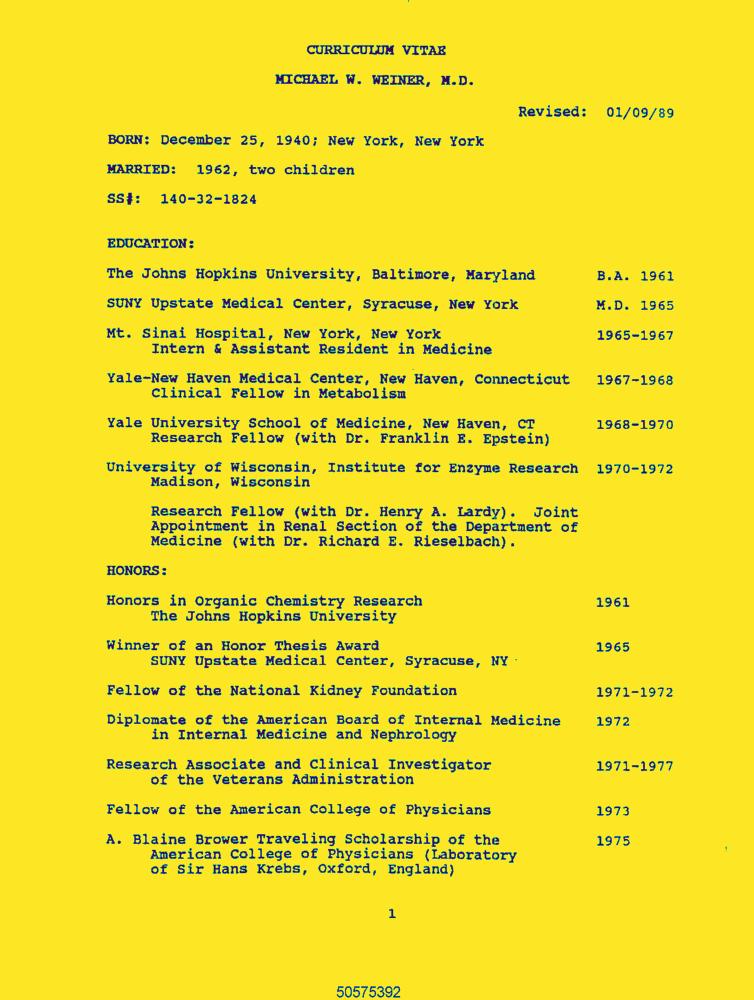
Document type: Resume-Doc